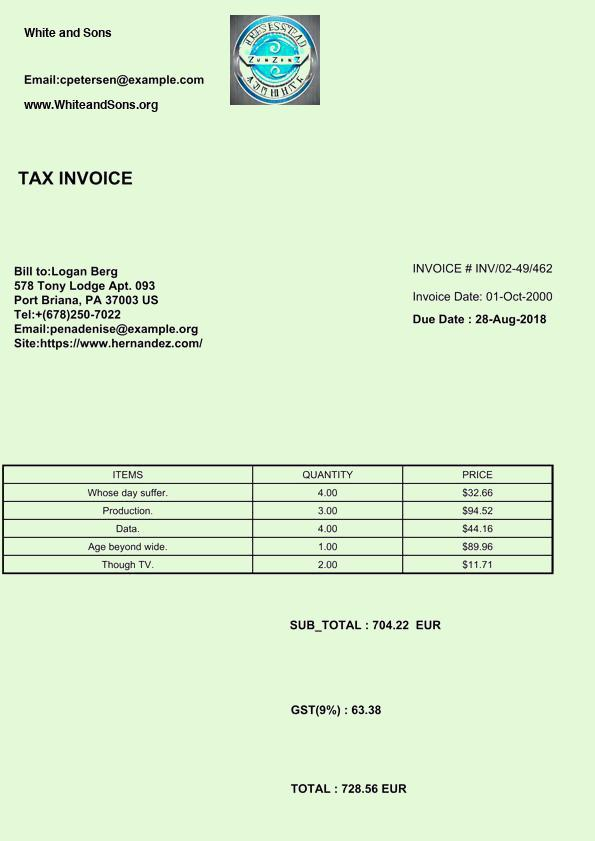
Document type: Invoice